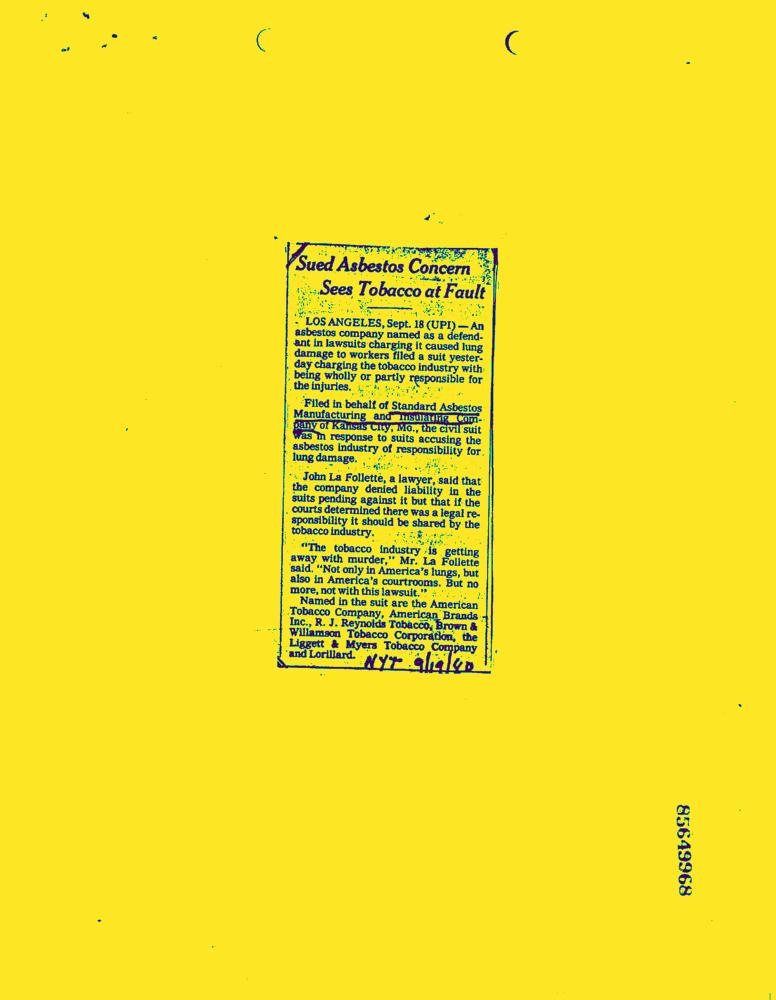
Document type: News-Article